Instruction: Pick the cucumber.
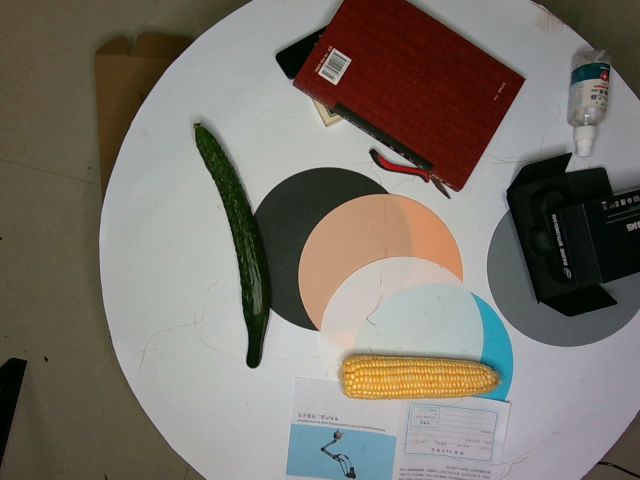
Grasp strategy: vertical